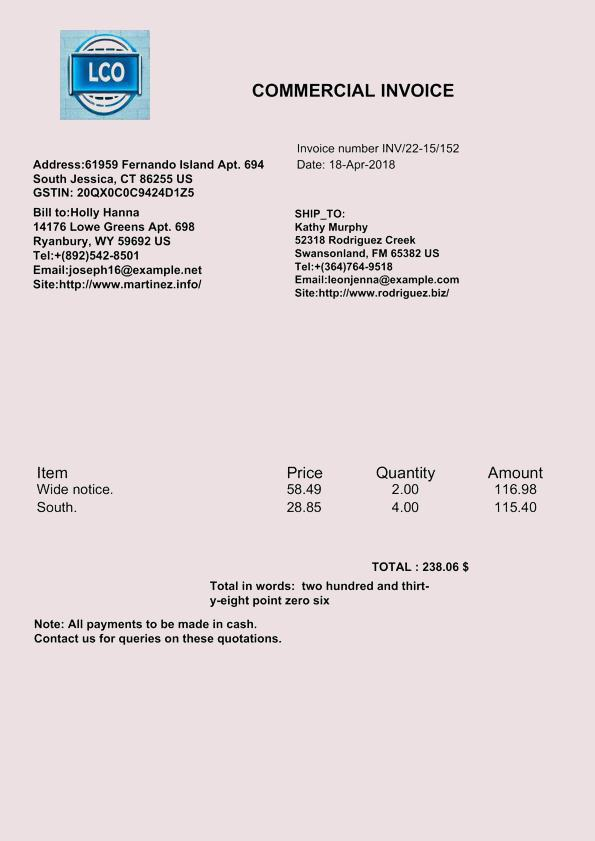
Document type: Invoice